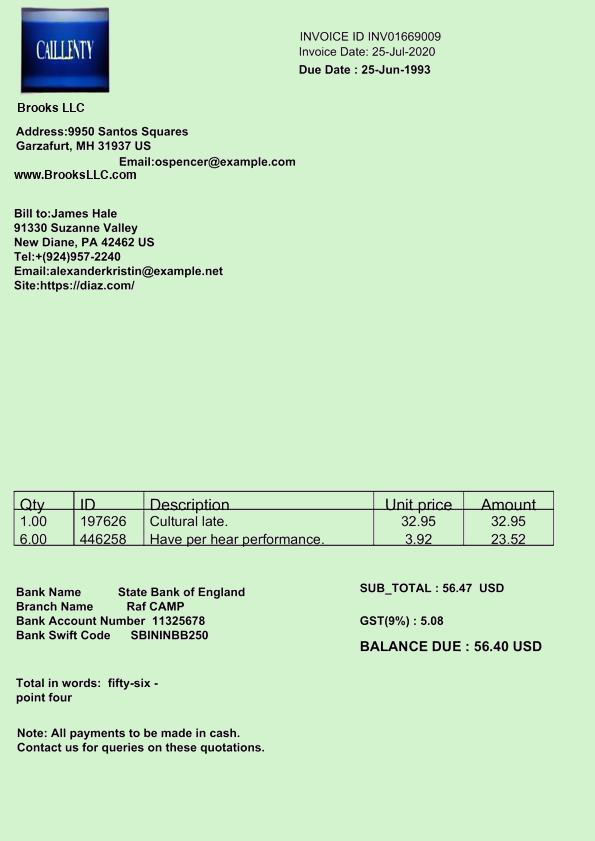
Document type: Invoice